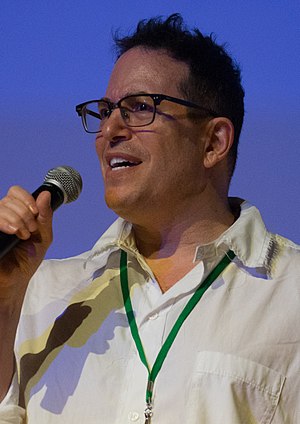
photo by &quot;Aytek Demir / Montclair Film&quot;